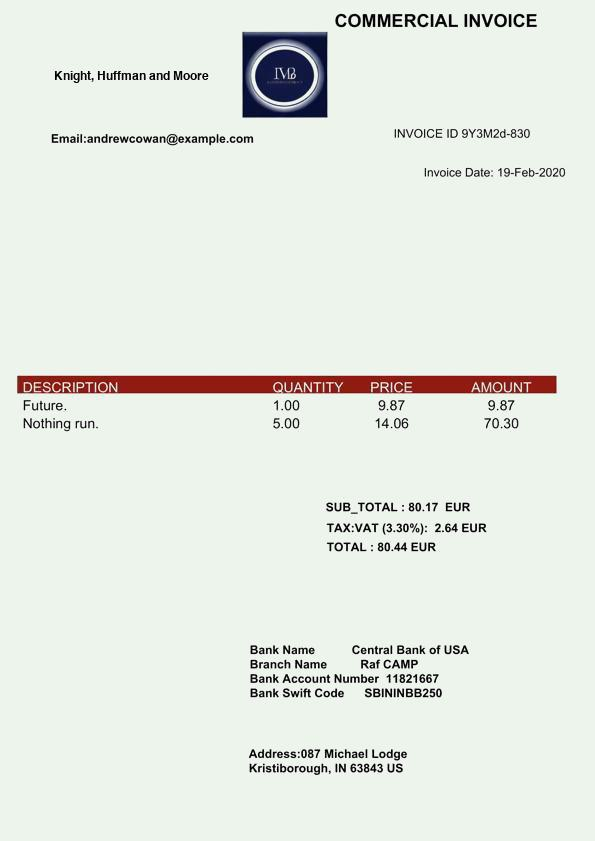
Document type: Invoice